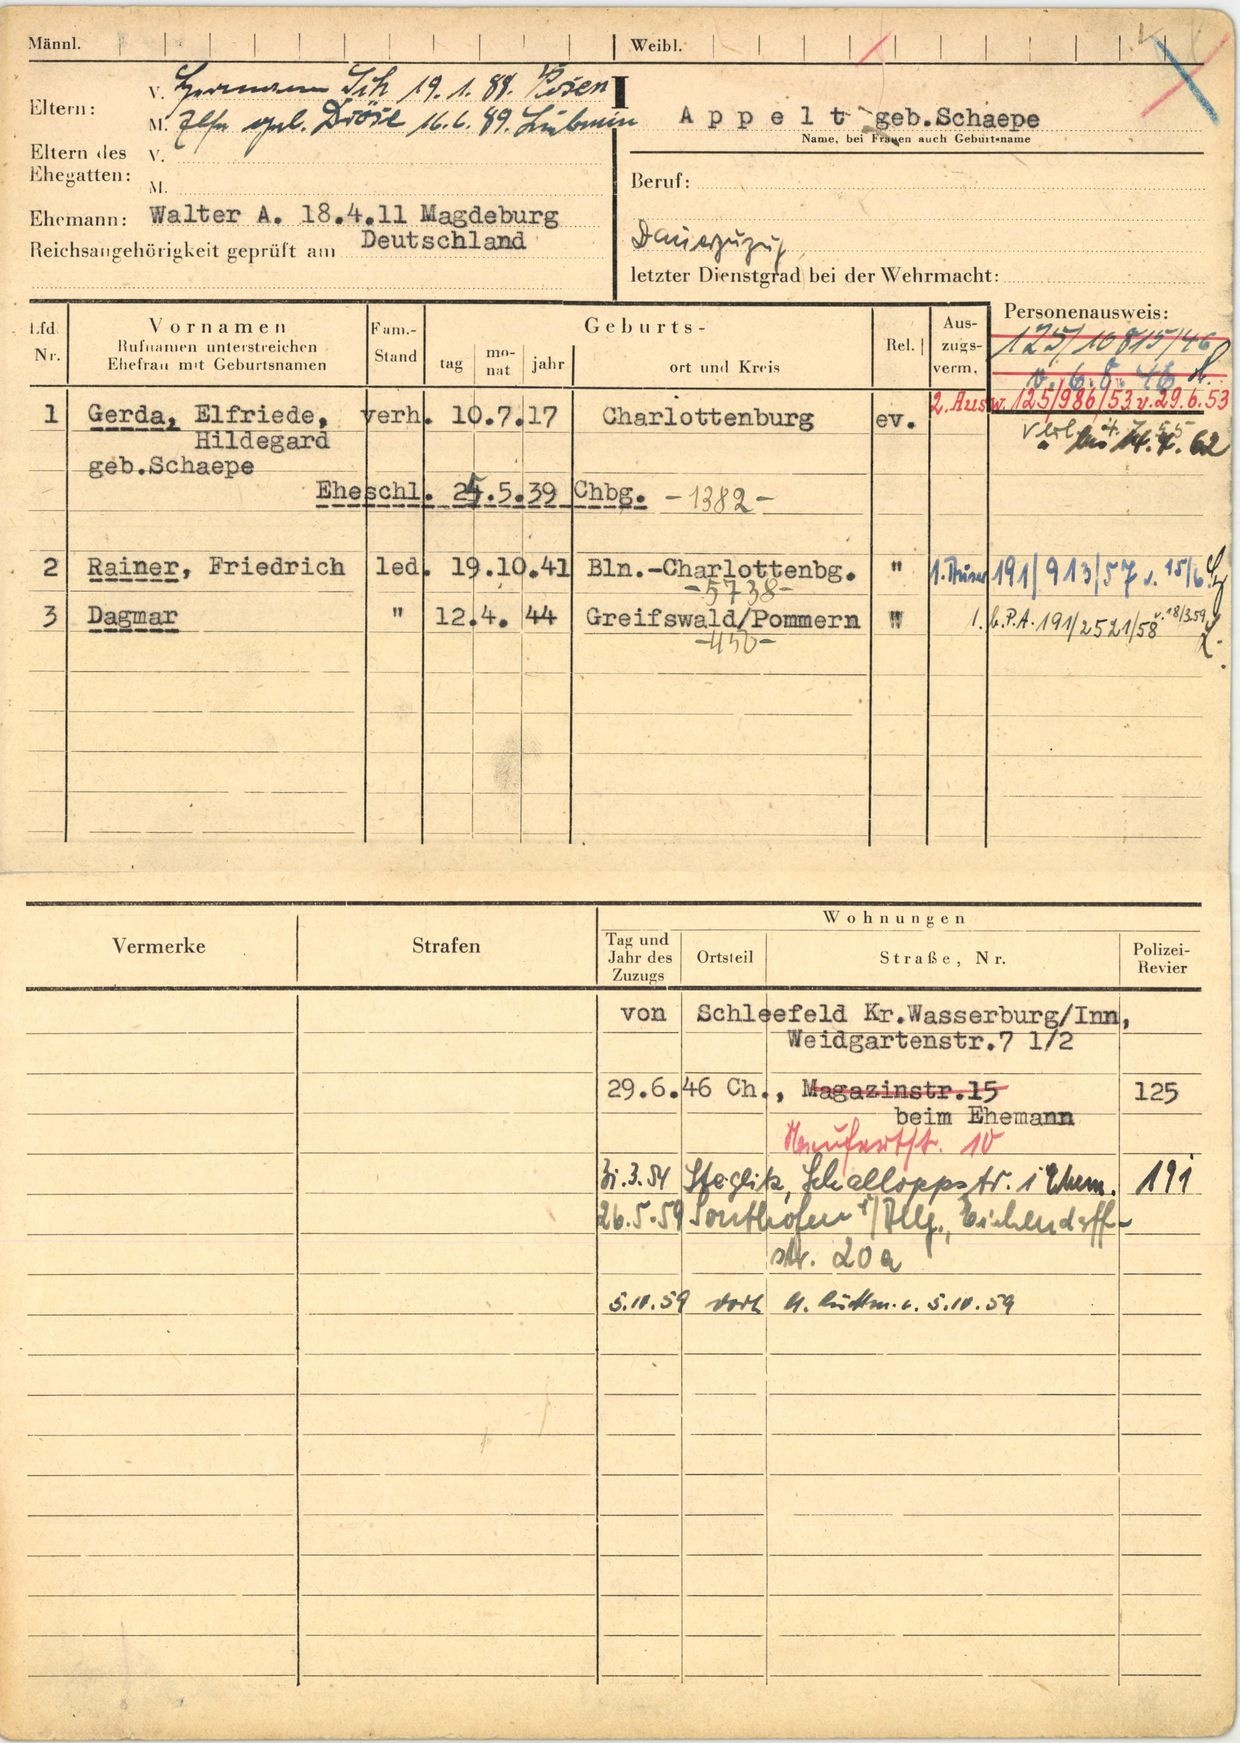
Appelt geb. Schaepe